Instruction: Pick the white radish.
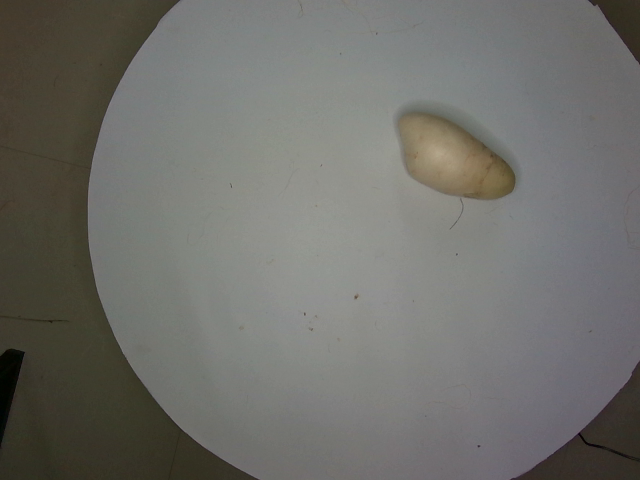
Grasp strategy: vertical